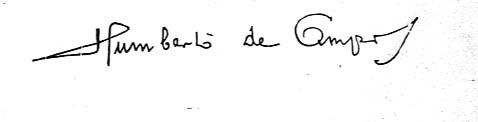
Signature of: humberto de campos